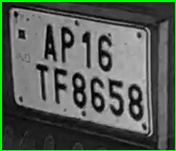
License plate number: AP 16TF 8658